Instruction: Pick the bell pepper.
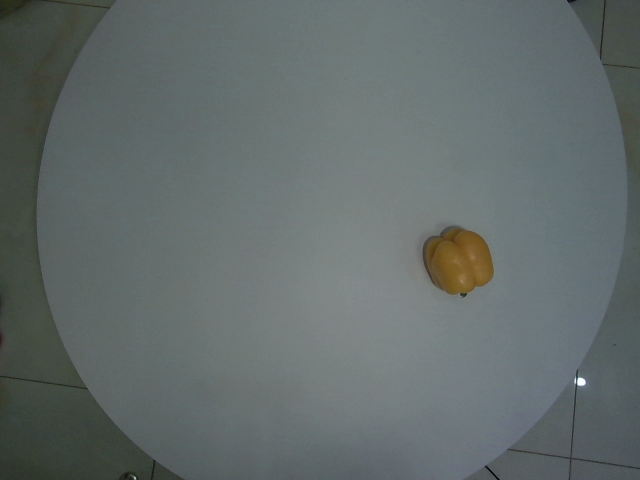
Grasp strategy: vertical